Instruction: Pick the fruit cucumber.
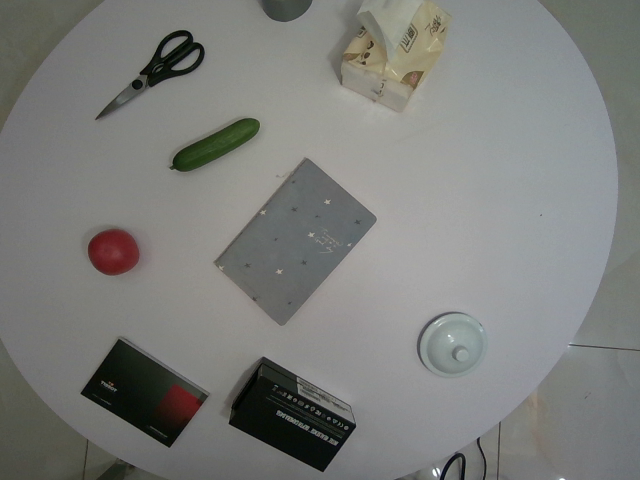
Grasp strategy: vertical